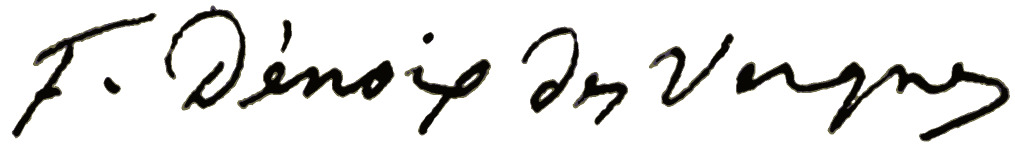
Signature of: fanny dénoix des vergnes